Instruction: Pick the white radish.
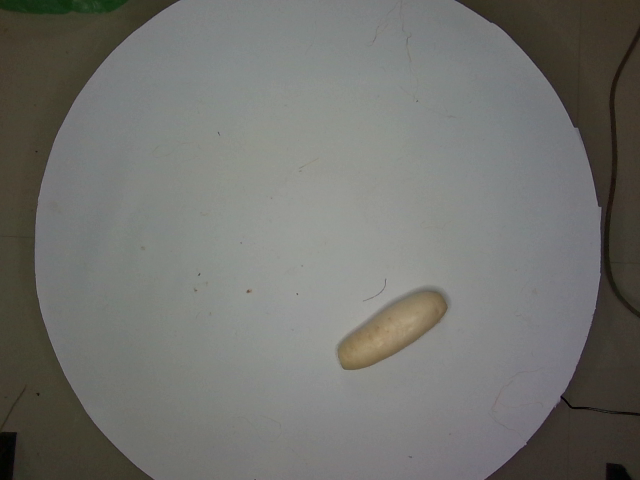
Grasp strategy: vertical